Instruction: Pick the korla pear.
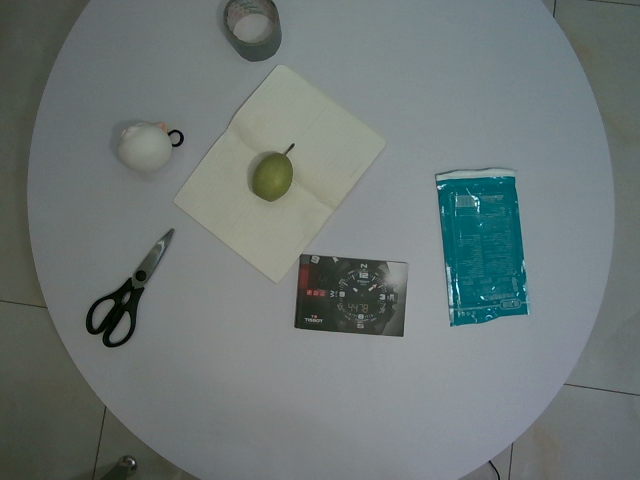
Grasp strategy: vertical